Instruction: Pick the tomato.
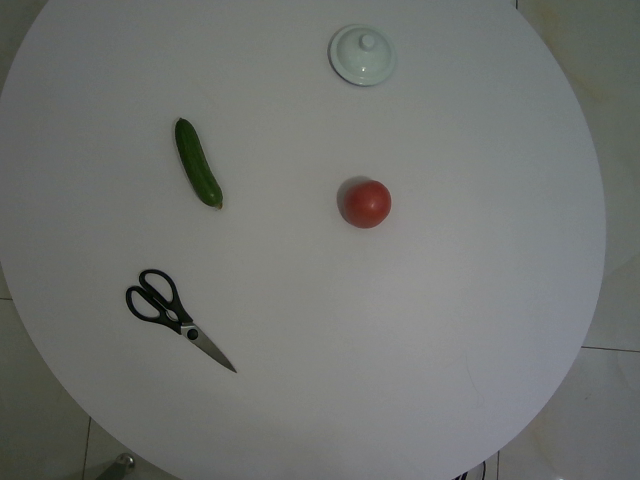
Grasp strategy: vertical